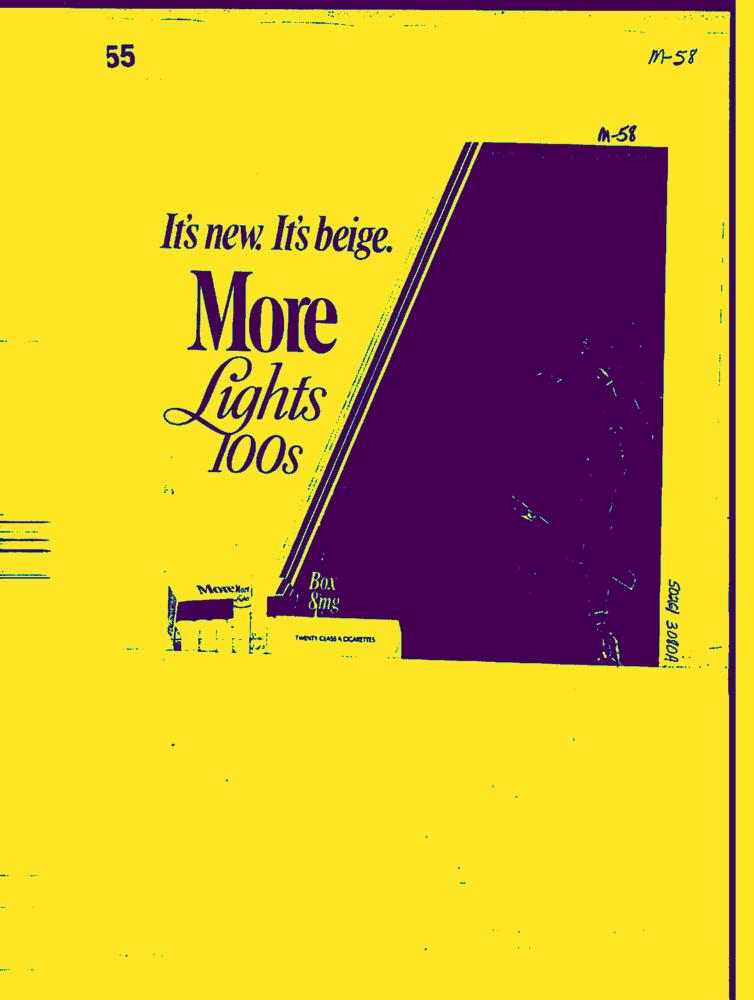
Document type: AD